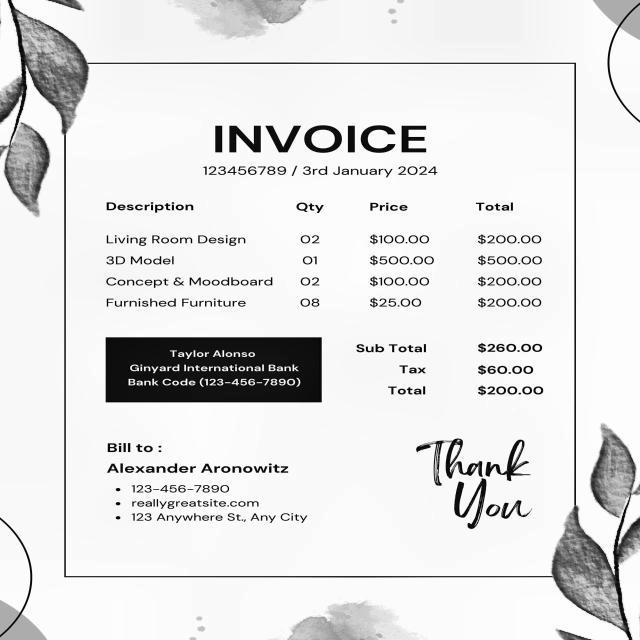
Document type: Invoice